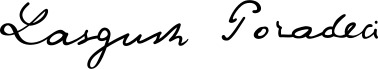
Signature of: lasgush poradeci